Question: What type of tax is indicated in the document, personal property or real estate?
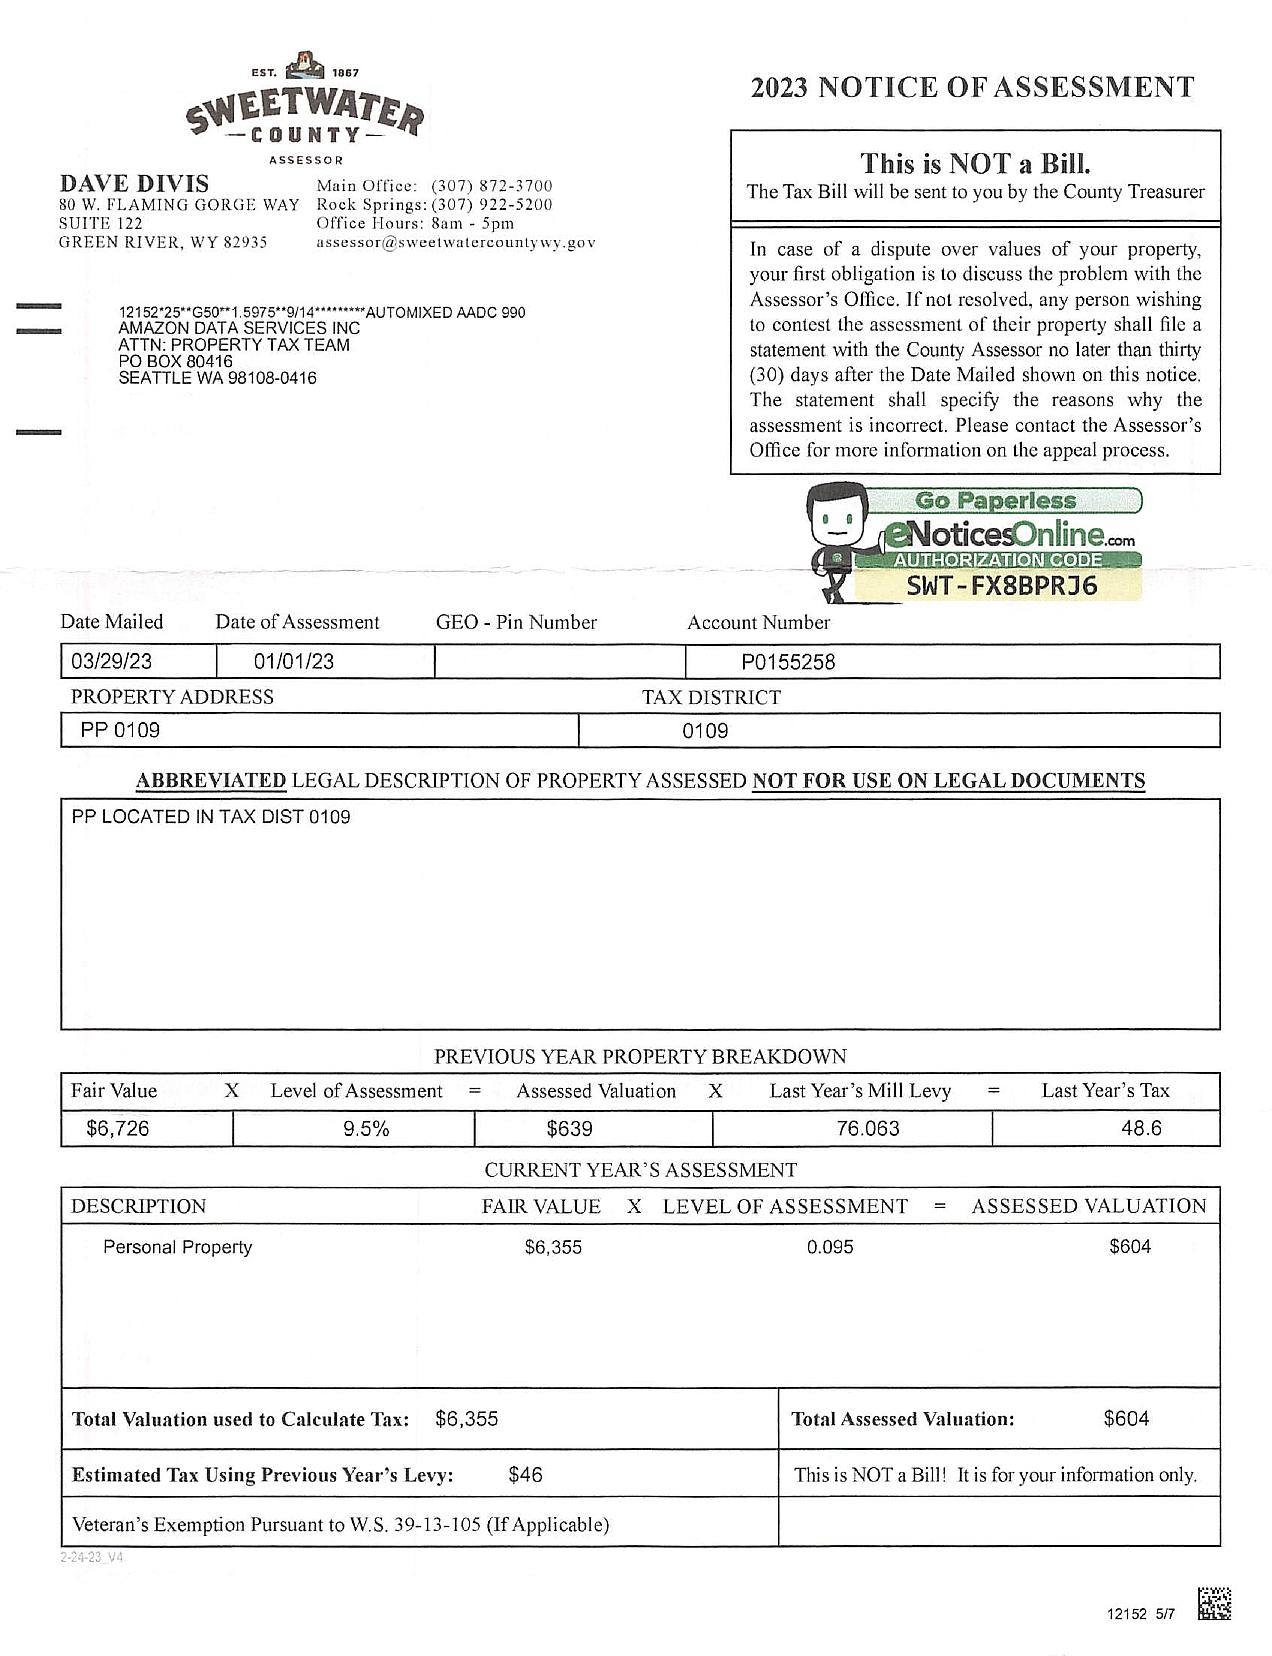
Answer: "Personal Property"